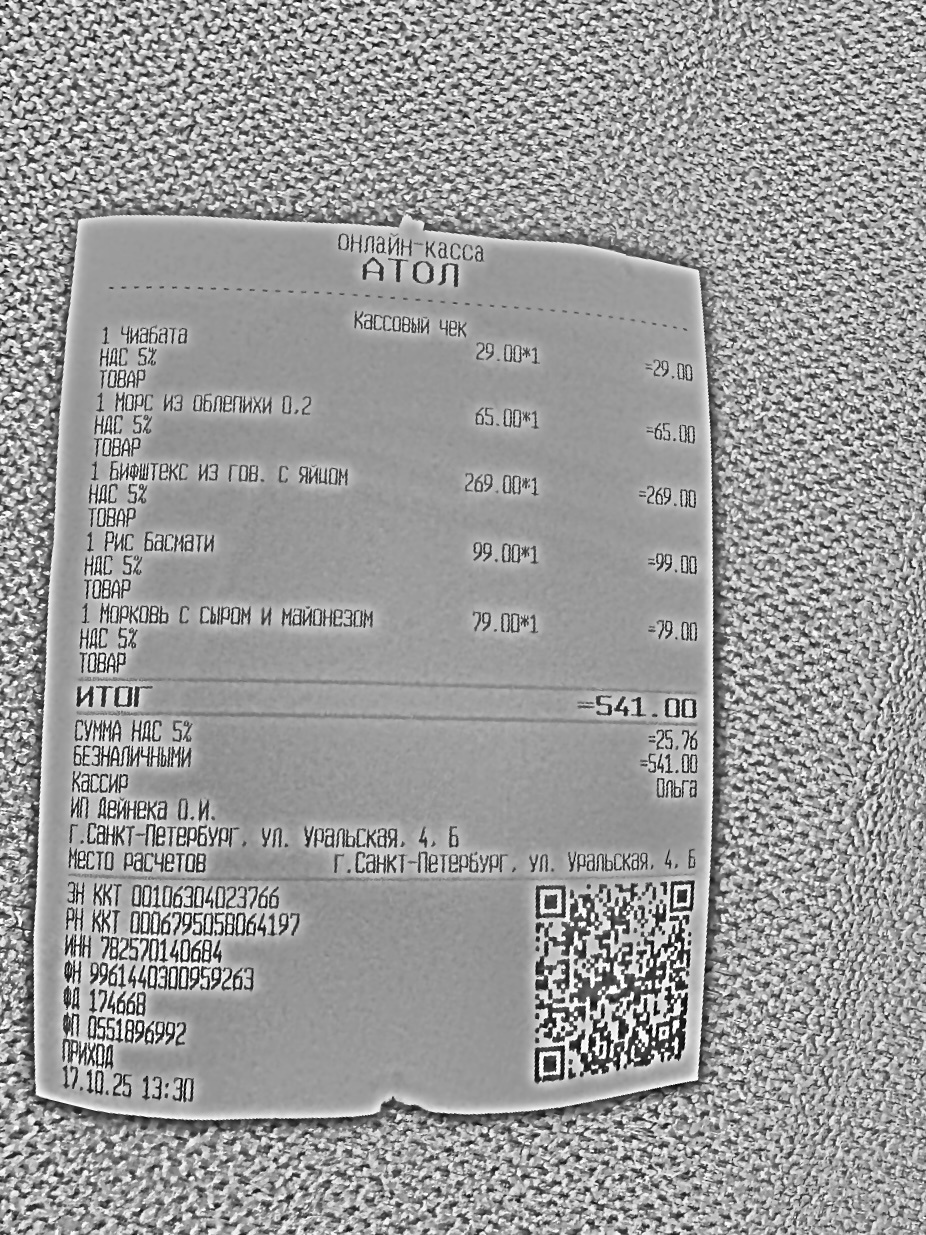
Продавец: ИП Дейнека О.И.
ИНН: 782570140684
Дата: 17.10.25
Товары: 1 Чиабата; 1 Морс из облепихи 0.2; 1 Бифштекс из гов. с яйцом; 1 Рис Басмати; 1 Морковь с сыром и майонезом
Количество: 1; 1; 1; 1; 1
Цена: 29.00; 65.00; 269.00; 99.00; 79.00
Сумма: 29.00; 65.00; 269.00; 99.00; 79.00
Итого: 541.00